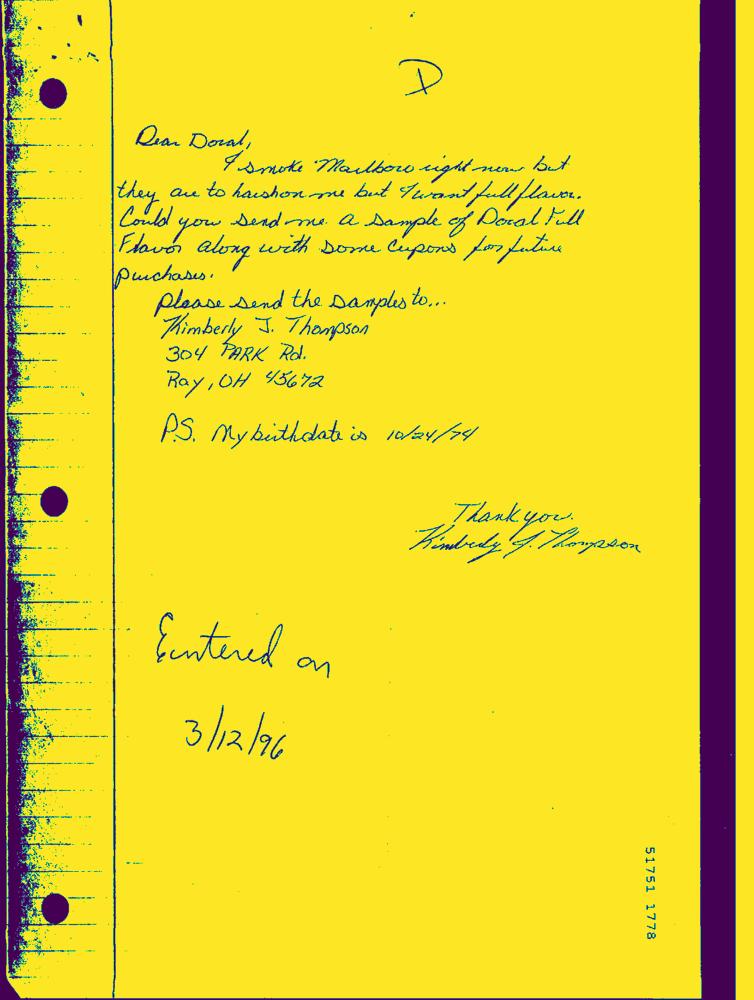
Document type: Hand-Written